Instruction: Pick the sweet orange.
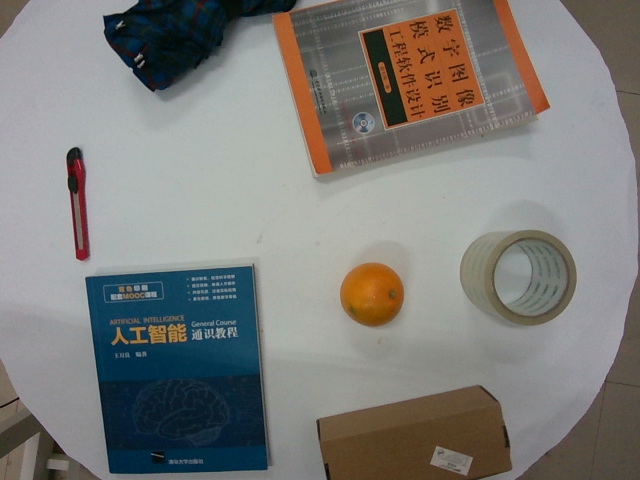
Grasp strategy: vertical